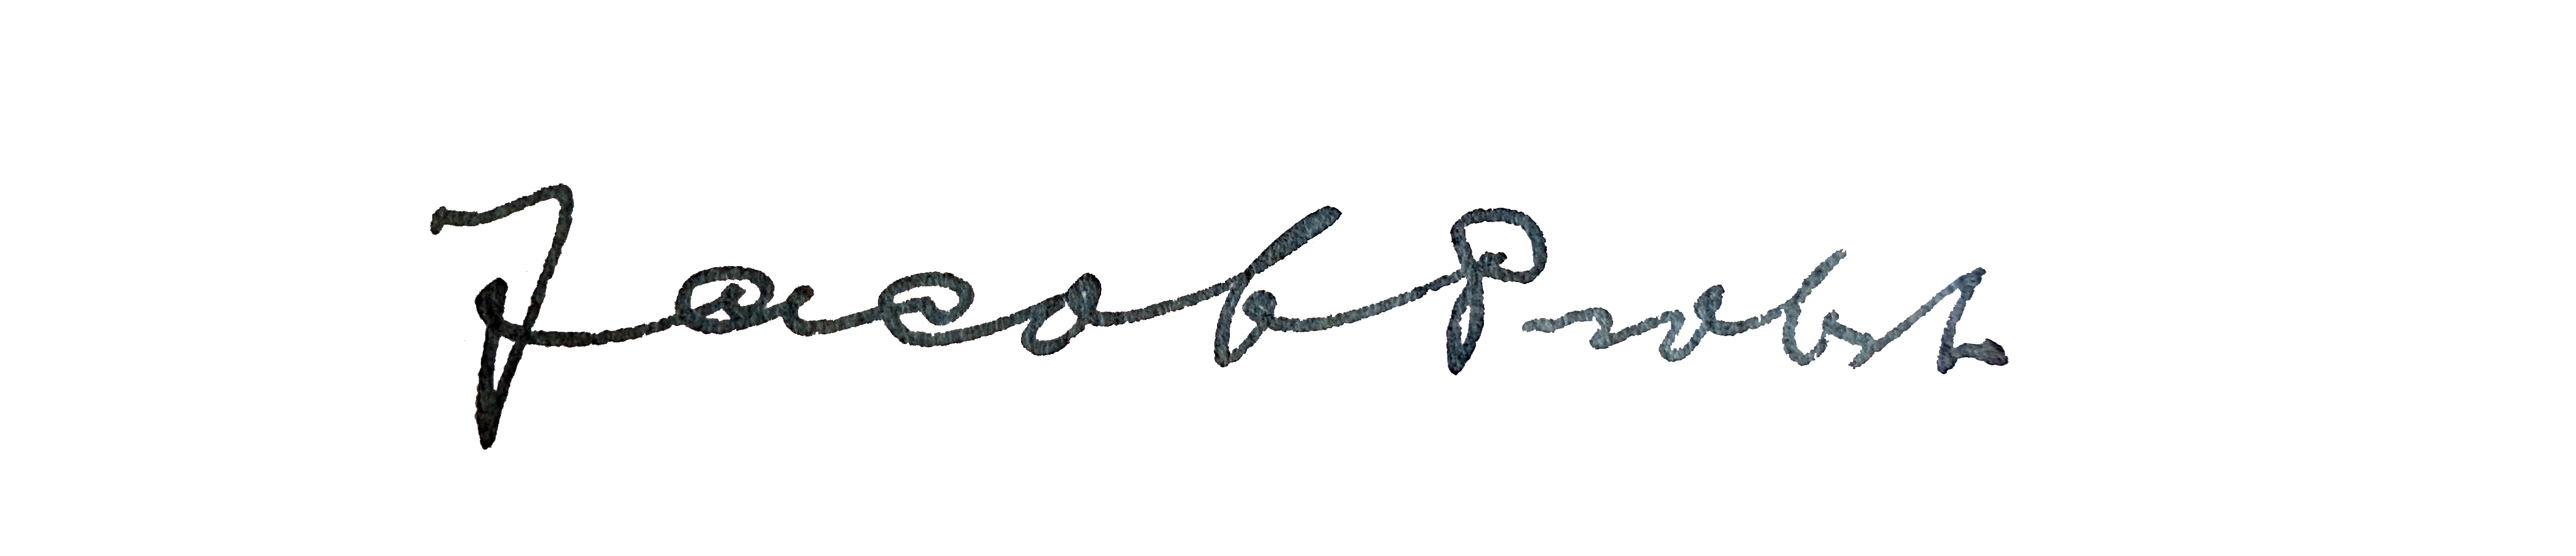
Signature of: jakob probst